Retrieve the amount in words, amount in figures, name of the payee, date on the cheque, and the bank name from the image.
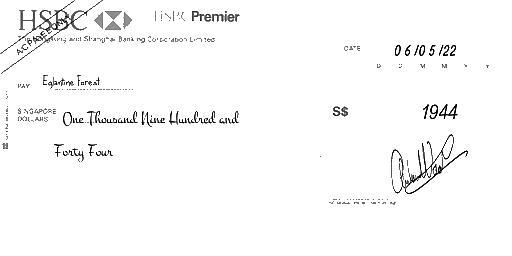
amt_in_words: One Thousand Nine Hundred and Forty Four
amt_in_figures: 1944
payee_name: Eglantine Forest
bank_name: HSBC
cheque_date: 06/05/22